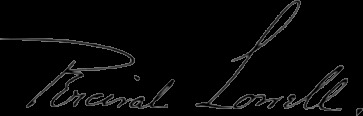
Signature of: percival lowell